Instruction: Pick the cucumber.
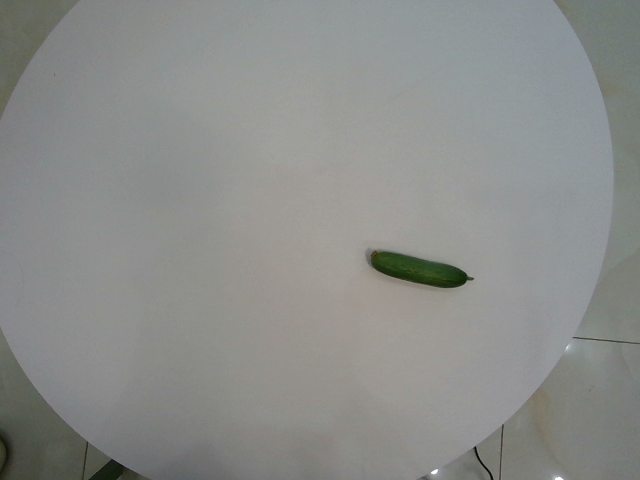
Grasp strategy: vertical